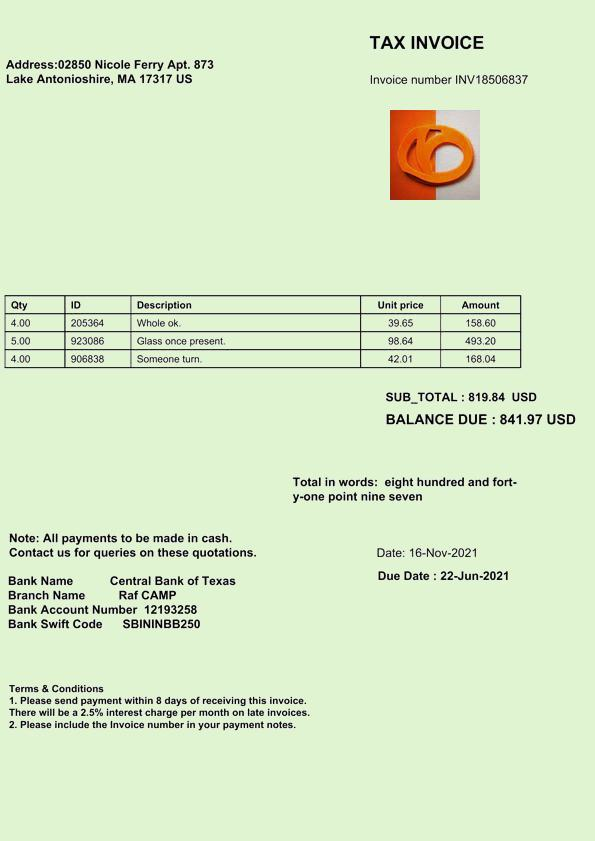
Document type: Invoice